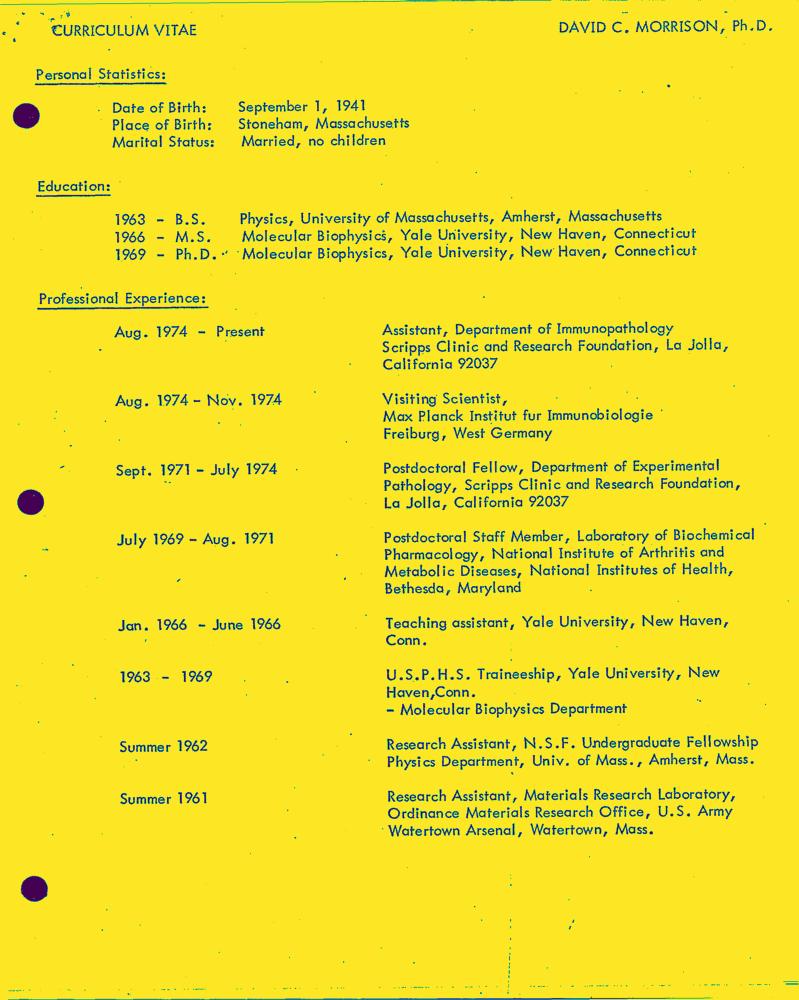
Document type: Resume-Doc